Extract the amount written in words, the amount in digits, the name of the payee, the date on the cheque, and the bank's name from the image.
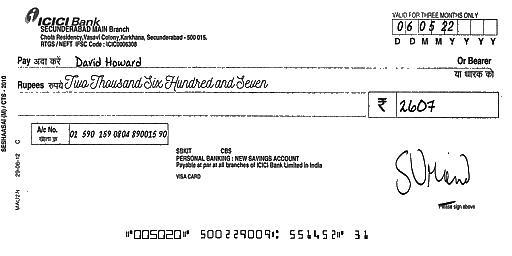
amt_in_words: Two Thousand Six Hundred and Seven
amt_in_figures: 2607
payee_name: David Howard
bank_name: ICICI Bank
cheque_date: 06/05/22